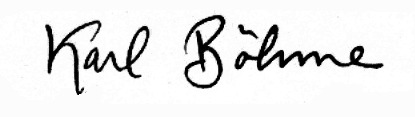
Signature of: karl theodor boehme